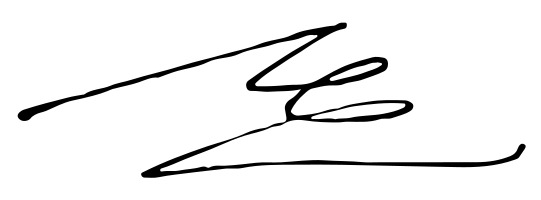
Signature of: ali mumtaz al daftari